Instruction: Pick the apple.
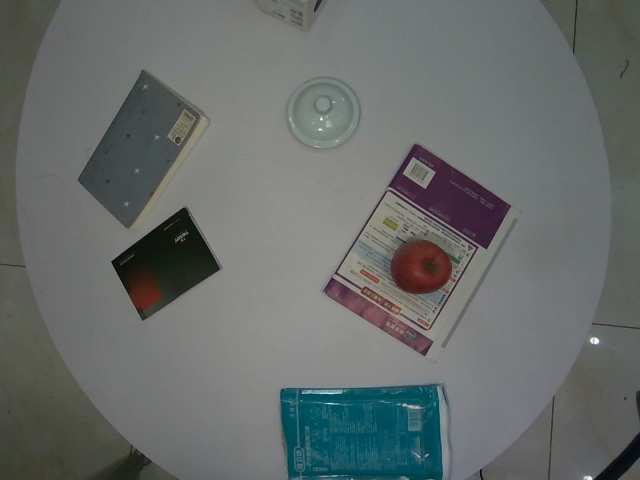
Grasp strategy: vertical